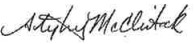
Signature of: stephanie mcclintock